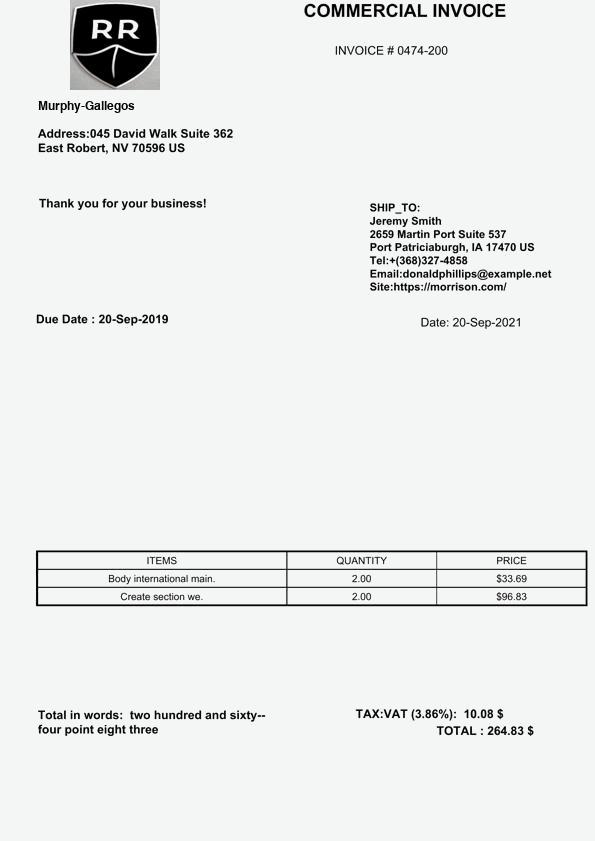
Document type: Invoice